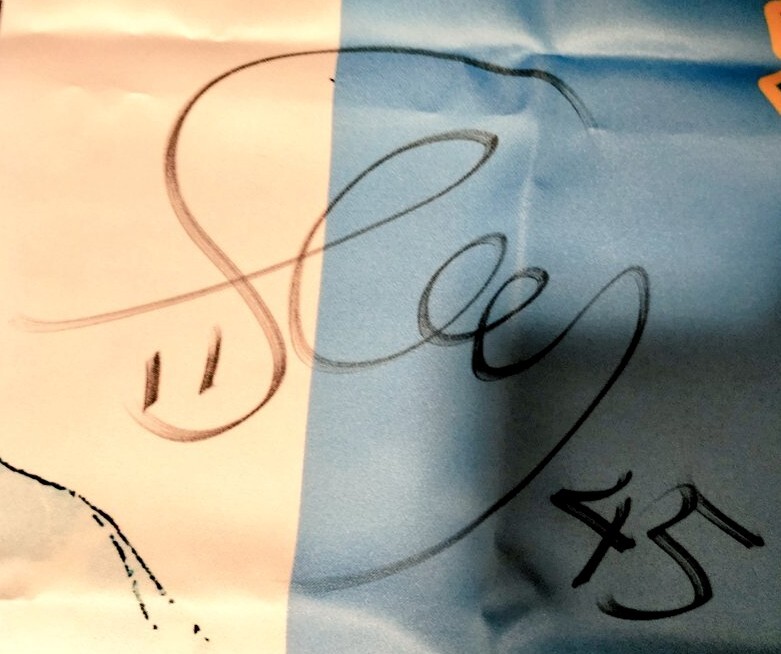
Signature of: hinase suzuki